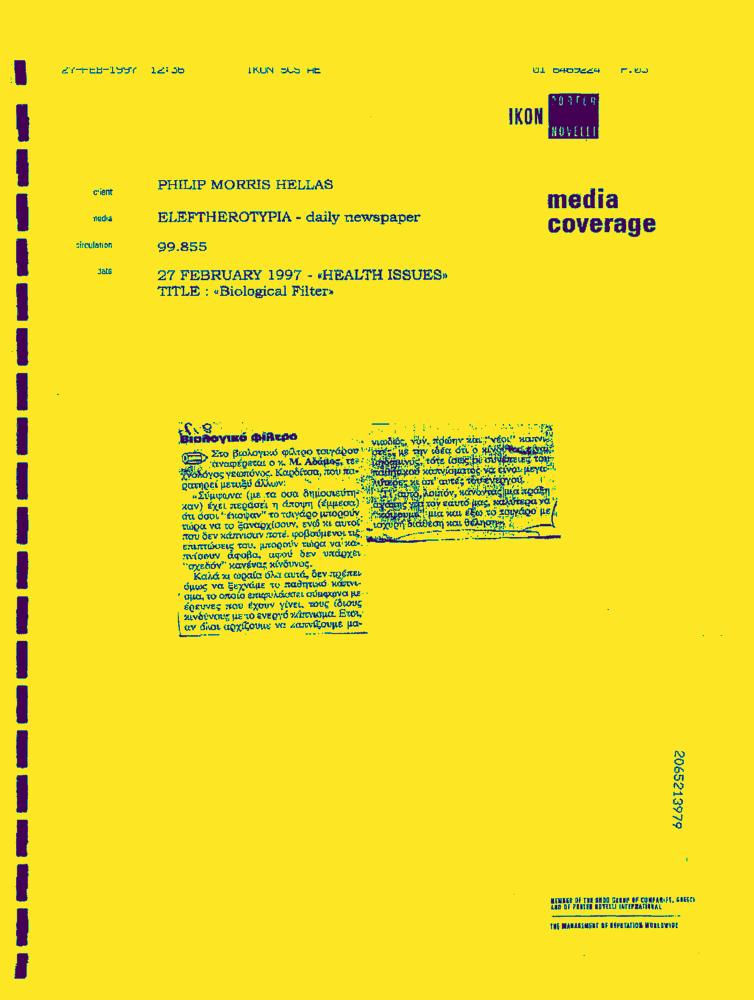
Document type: News-Article